Question: What do the imaging results show?
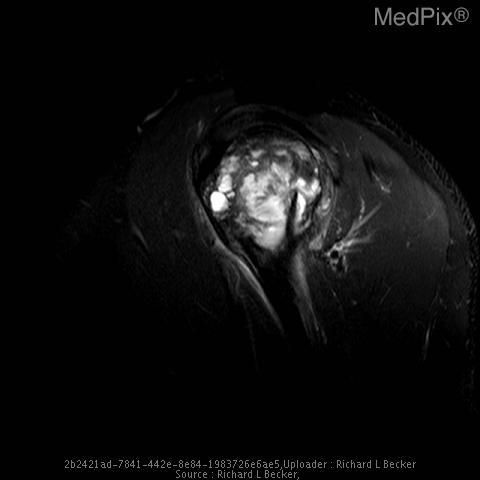
Answer: The imaging shows Expansile lytic lesion centered on the proximal humeral metaphysis with subarticular extension.  It is geographic, and there is no significant marginal sclerosis.  No periosteal reaction.  The overlying cortex is thinned, and there is a pathologic fracture of the humeral neck. Intermediate-low signal on T2 with mixed solid/cystic components.  Some susceptibility artifact, likely due to hemosiderin..